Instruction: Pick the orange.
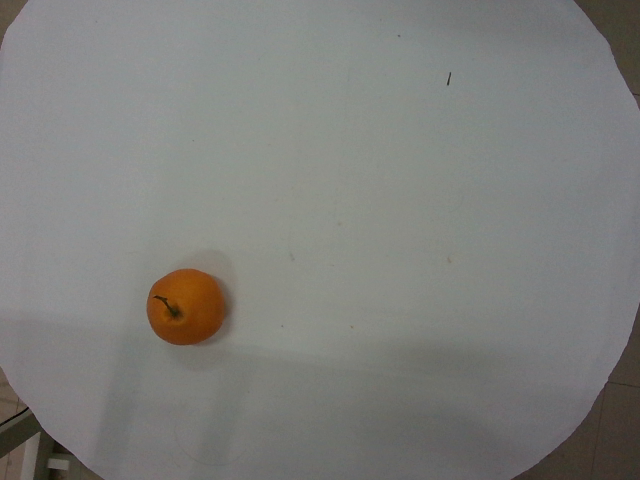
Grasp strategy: vertical